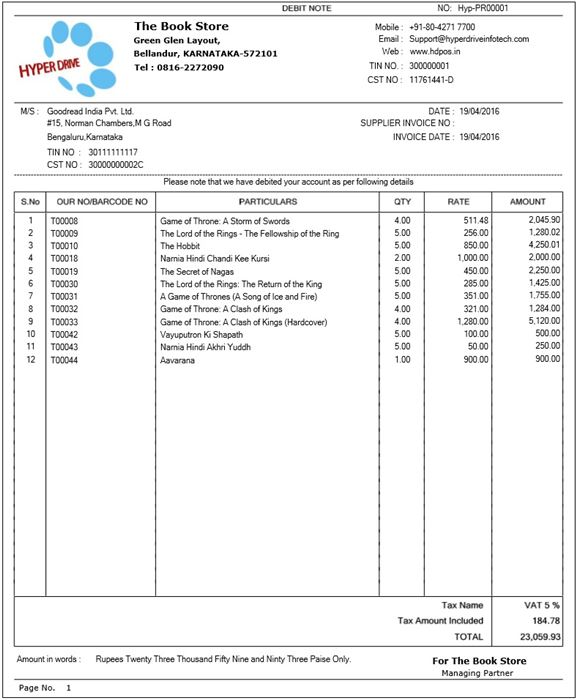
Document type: Invoice